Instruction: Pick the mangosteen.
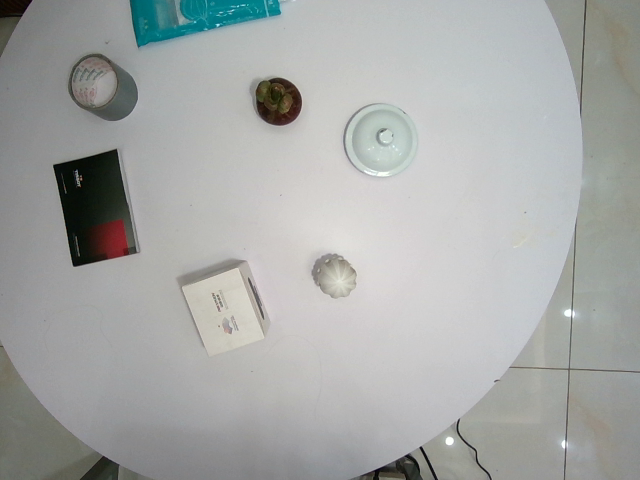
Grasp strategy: vertical